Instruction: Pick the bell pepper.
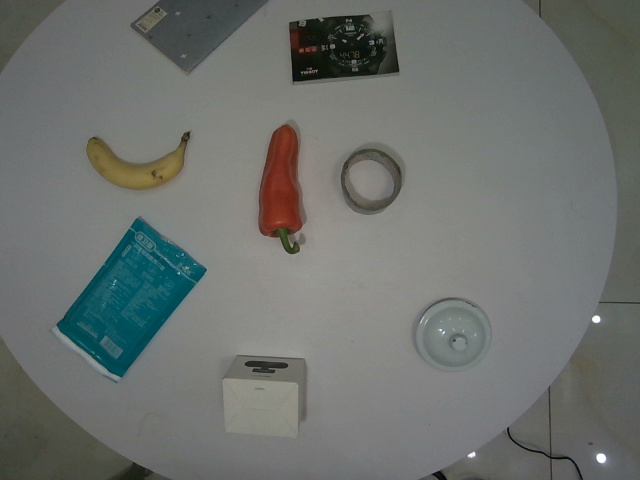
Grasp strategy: vertical